Question: What are the imaging findings?
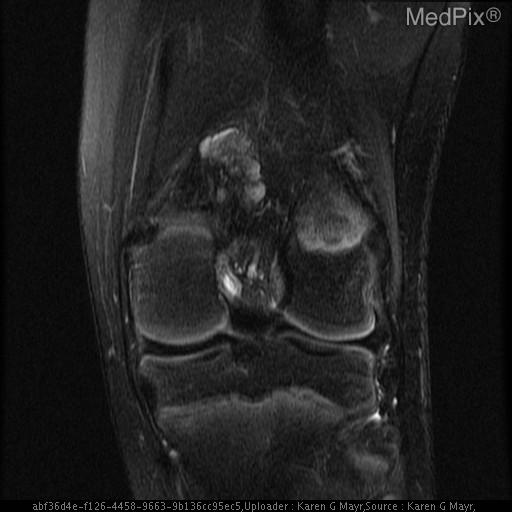
Answer: The imaging shows No evidence of arthrosis, fracture, avascular necrosis, or bone marrow edema.  There is a bony exostosis in the posteromedial aspect of the posterior distal femoral metaphysis with contiguous marrow.  The exophytic mass is well defined and measures 2-3mm.  It has increased T2 singal. The image and history is consistant with osteochondroma.

There is no evidence of meniscal or ligament tears. Distal femur with posterior exostosis demonstrating contiguity with medullary cavity.  High T2 'cap' signal at distal aspect of exostosis.  This image demonstrates the cartilage cap to best advantage..